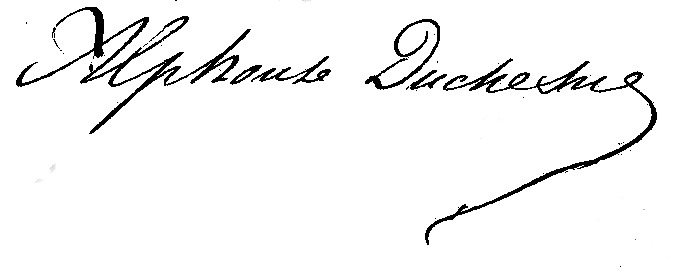
Signature of: alphonse duchesne